Patient: Female, age 88
An 88-year-old woman visited our emergency department due to hemoptysis. She had hypertension, diabetes mellitus, and dementia due to cerebral infarction. She also had interstitial pneumonia and had been followed up at our hospital but had voluntarily interrupted treatment.
At the time of this admission, her vital signs were normal, and fine crackles were heard from bilateral lower lungs. White blood cells count was increased (19,140 /microL) and serum level of C-reactive protein was slightly increased (3.71 mg/dL). Her hemoglobin level was 8.0 g/dl, hematocrit was 23.1 %, Mean Corpuscular Volume was 80.5 fL, platelet count was 290,000 /microL. Antinuclear antibody, perinuclear-antineutrophil cytoplasmic antibody (ANCA) and C-ANCA were all negative. The result of Interferon-Gamma Release Assay was indeterminate. Chest radiography (Figure 1(Fig. 1)) showed bilateral reticular shadows but no finding of cavity lesions. Contrast-enhanced chest CT showed a honeycomb lung in the right lower lung field and infiltrative shadow and ground glass shadow in the left lower lung field (Figure 2A(Fig. 2)). A contrast-enhancing aneurysm was seen within the infiltrative shadow in the left lower lung, but no obvious cavitary lesion was seen (Figure 2B-D(Fig. 2)).
We thought the patient's hemoptysis was caused by an aneurysm in the lower left lung field. We performed angiography (Figure 3(Fig. 3)) and successfully performed endovascular coil embolization of an aneurysm in the pulmonary artery. After these treatments, sputum screening tested positive for acid-fast bacillus. She was diagnosed with pulmonary TB based on the result of polymerase chain reaction positive for mycobacterium TB. She was treated with isoniazid (INH), rifampicin (RFP), and ethambutol (EB) without pyrazinamide (PZA) due to problems with liver function. No recurrence of hemoptysis was observed after successfully treating pulmonary TB.
Keywords: hemoptysis, pulmonary aneurysm, pulmonary tuberculosis
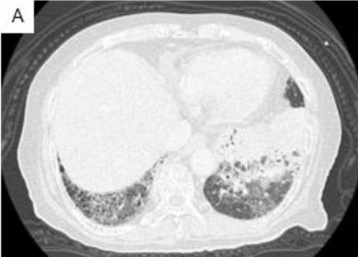
Image caption: Contrast-enhanced chest CT on admission revealed grand-grass shadow and findings of honeycomb lung in bilateral lower lungs, and infiltrating shadow in the lower left lung field (A).